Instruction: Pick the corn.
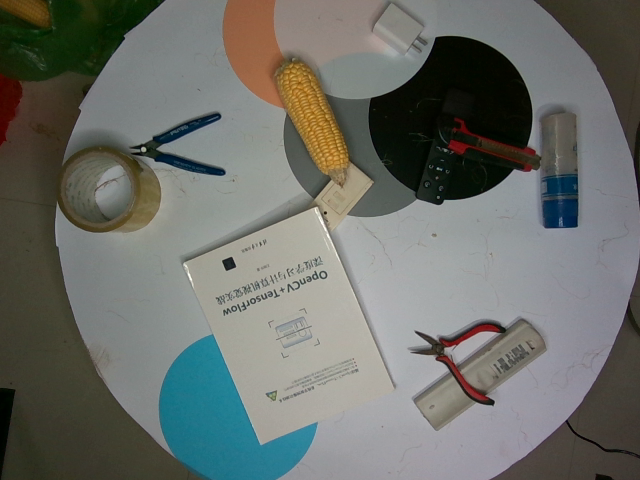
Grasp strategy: vertical